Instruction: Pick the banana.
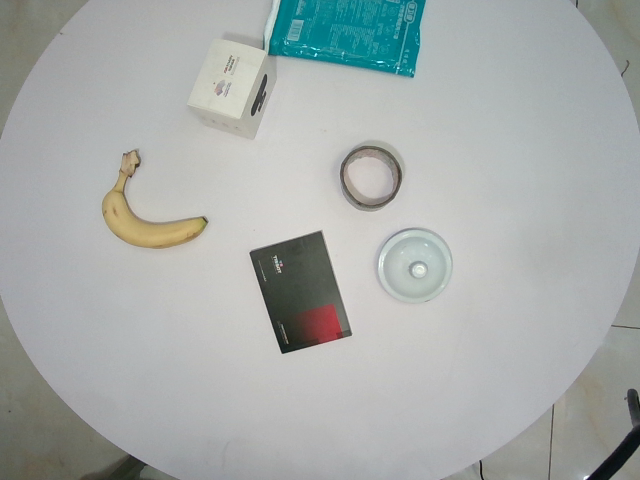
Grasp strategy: vertical